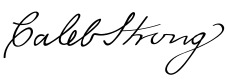
Signature of: caleb strong